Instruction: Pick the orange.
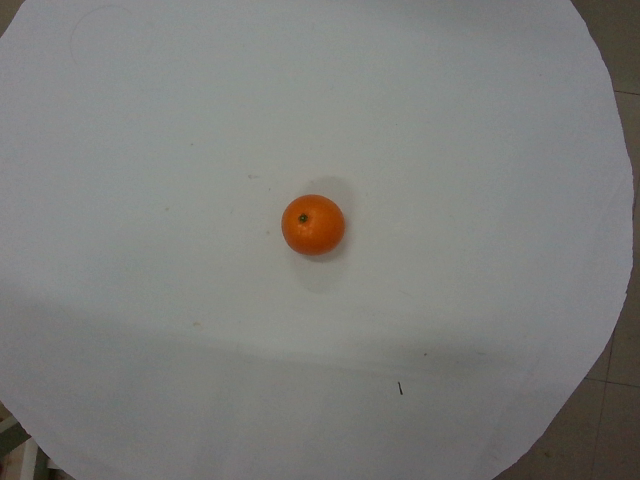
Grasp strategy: vertical